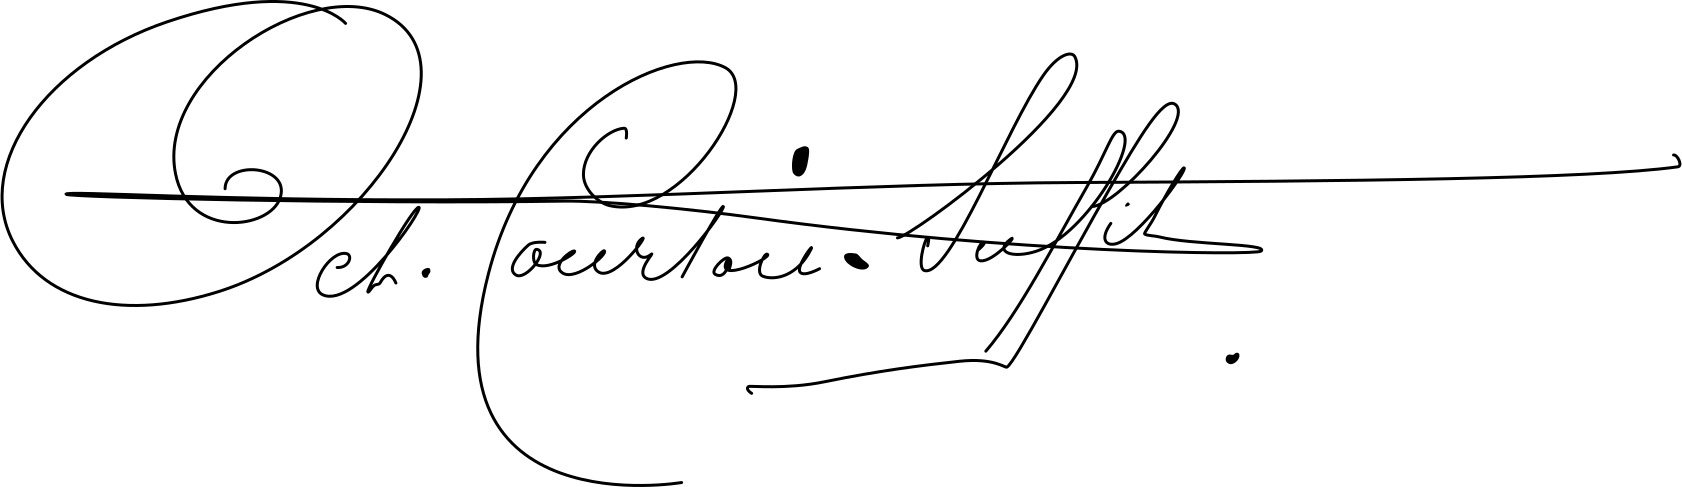
Signature of: octave courtois suffit